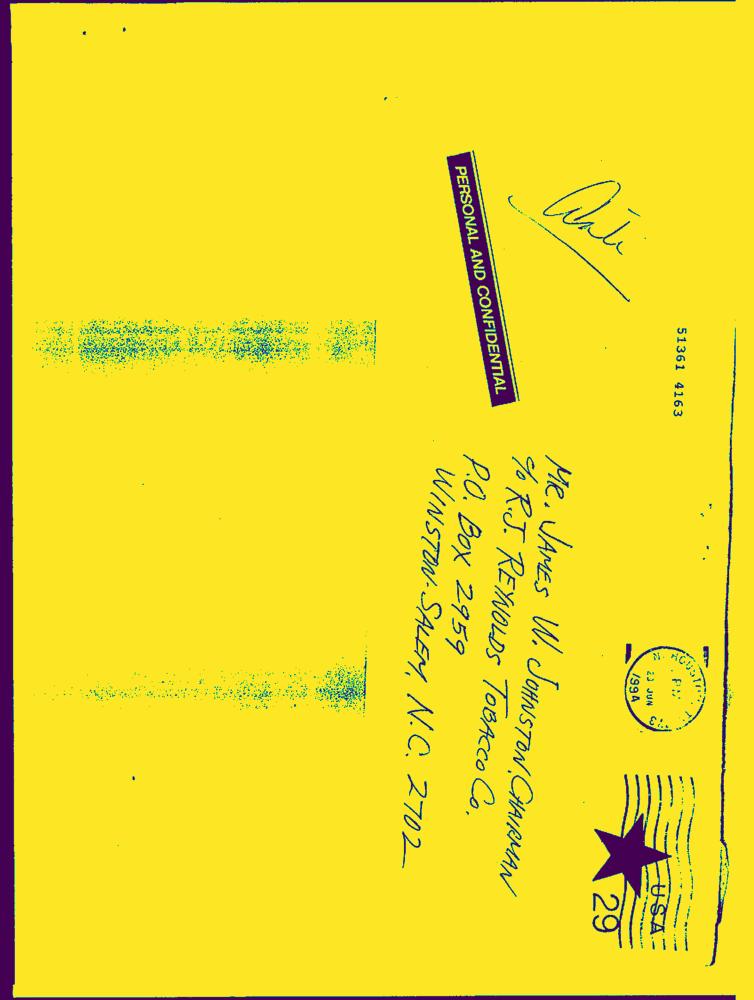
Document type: Hand-Written